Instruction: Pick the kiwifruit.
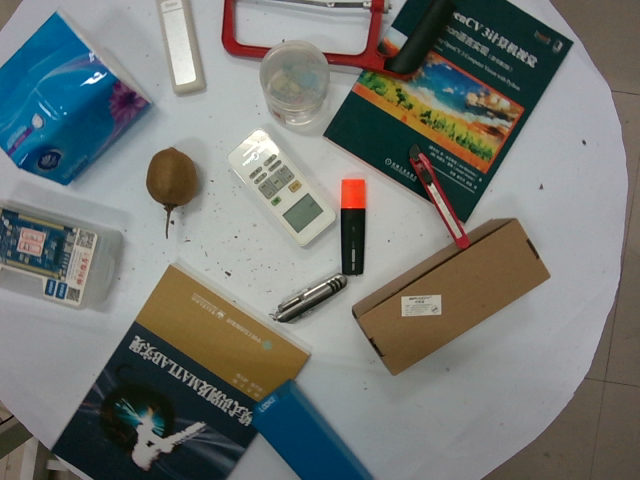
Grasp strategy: vertical